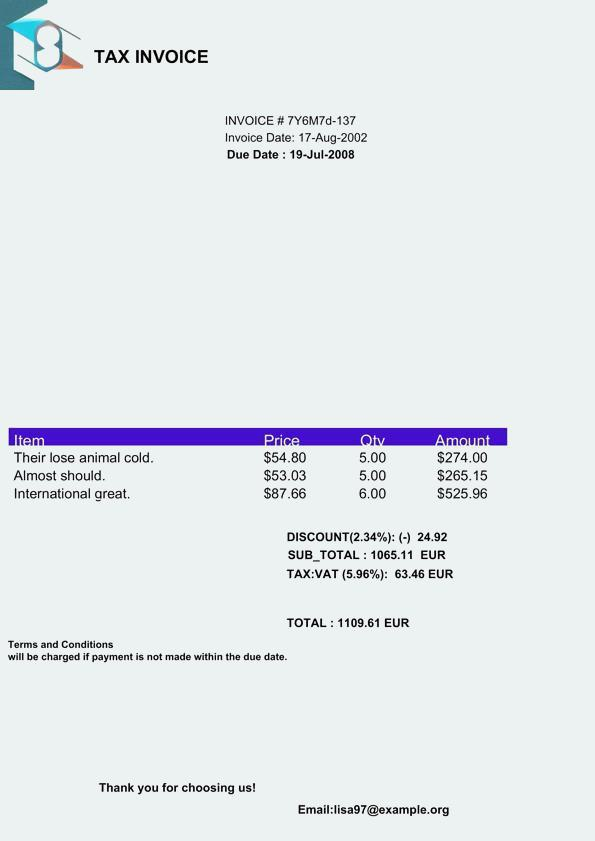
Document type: Invoice